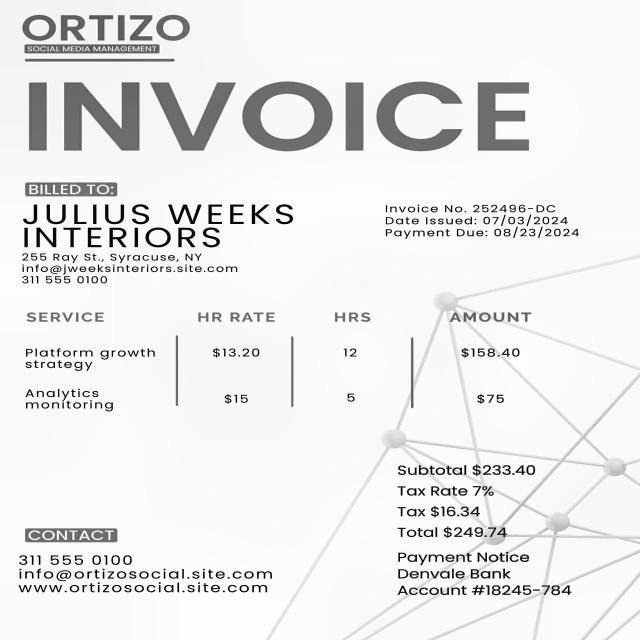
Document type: Invoice